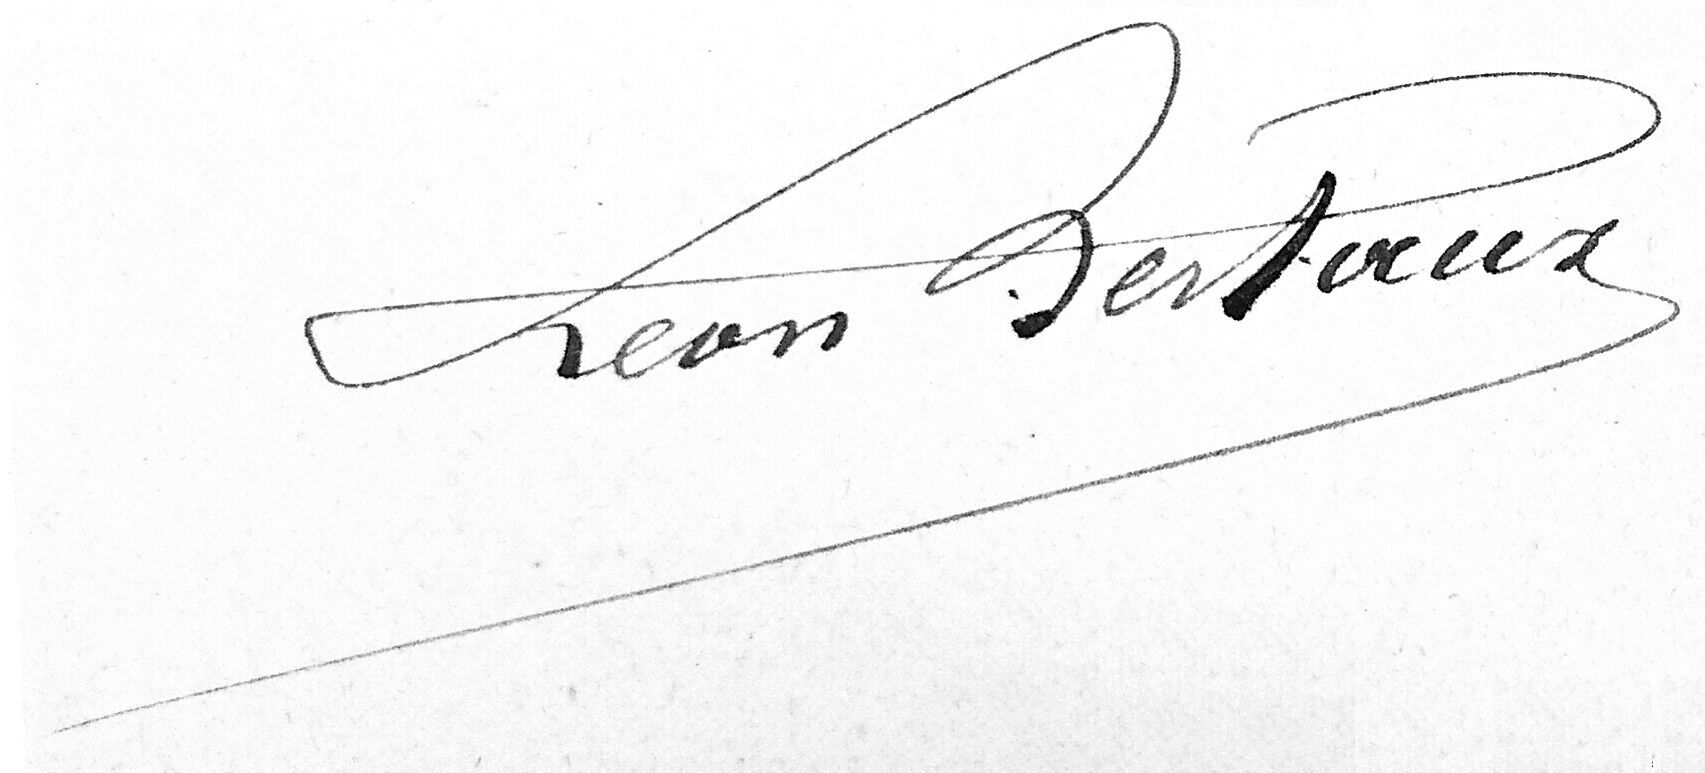
Signature of: léon bertaux